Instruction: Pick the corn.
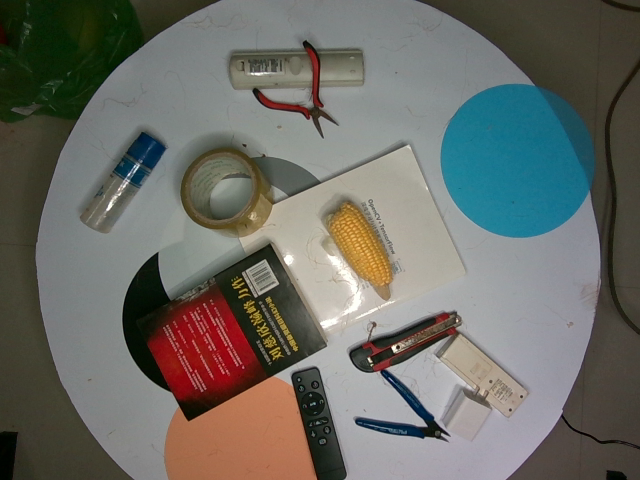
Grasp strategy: vertical